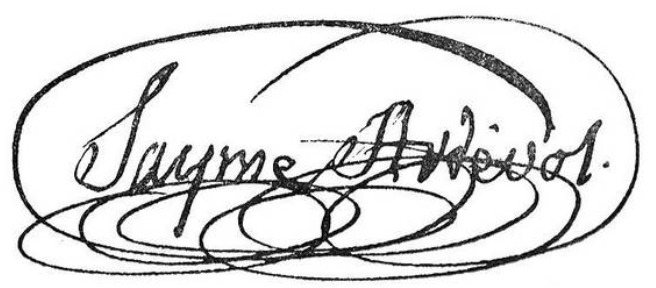
Signature of: jaume josep ardèvol i cabrer